Question: What was observed in the imaging?
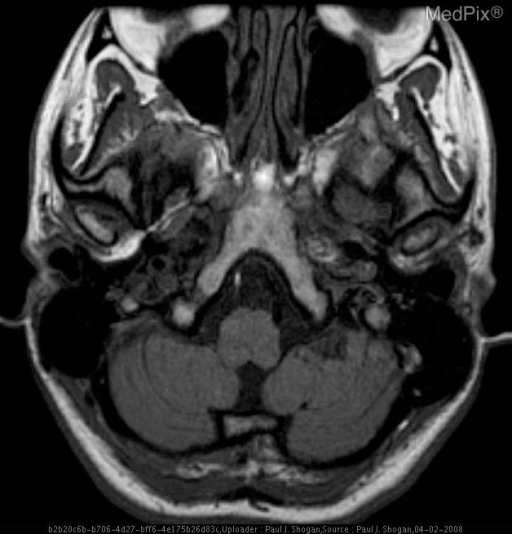
Answer: The imaging shows Occlusion of the right vertebral artery at the C1-2 level with subacute infarction of the right lateral medulla oblongata, and chronic infarction of the left flocculonodular lobe, as a result of traumatic chiropractic cervical manipulation. T1 weighted axial images at the level of the medulla oblongata and flocculonodular lobe reveal increased signal within the right vertebral artery (absent flow void), consistent with intramural hematoma.  The left vertebral artery reveals a normal signal related flow void.  A wedge shaped focus of decreased signal is noted within the left flocculonodular lobe..